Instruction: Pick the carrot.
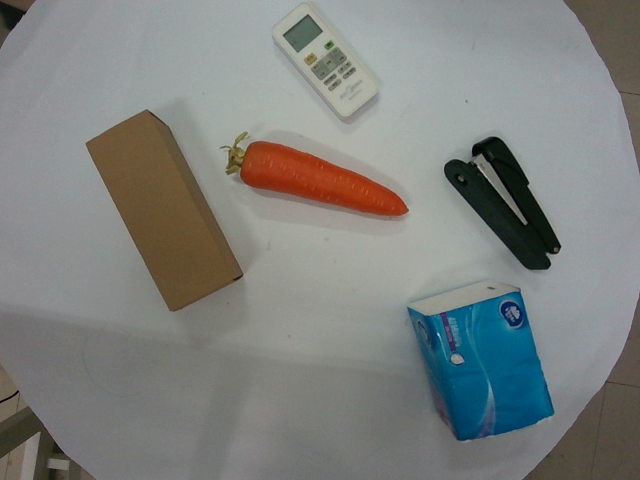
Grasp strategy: vertical